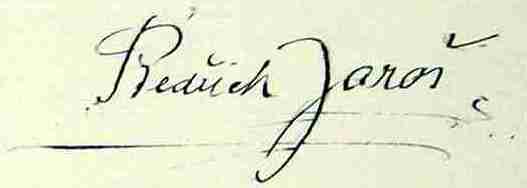
Signature of: bedřich jaroš